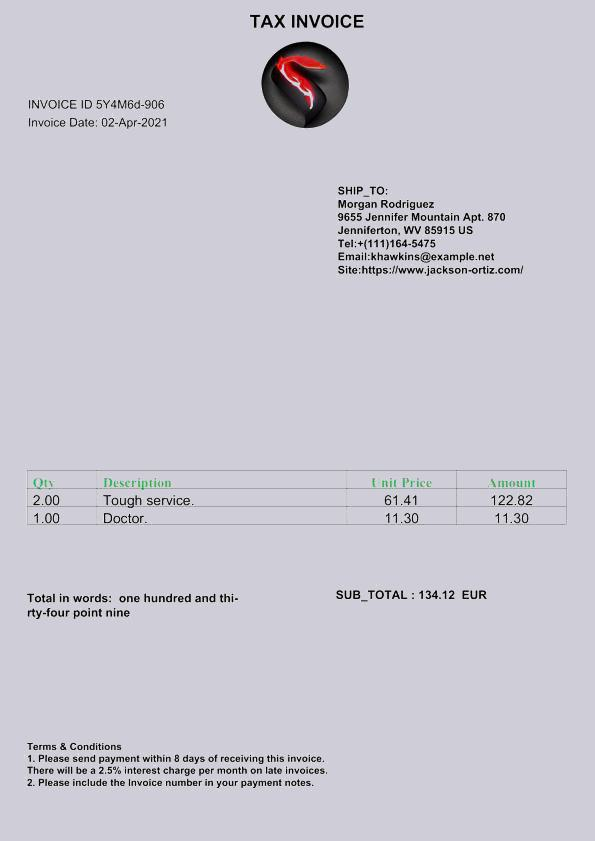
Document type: Invoice